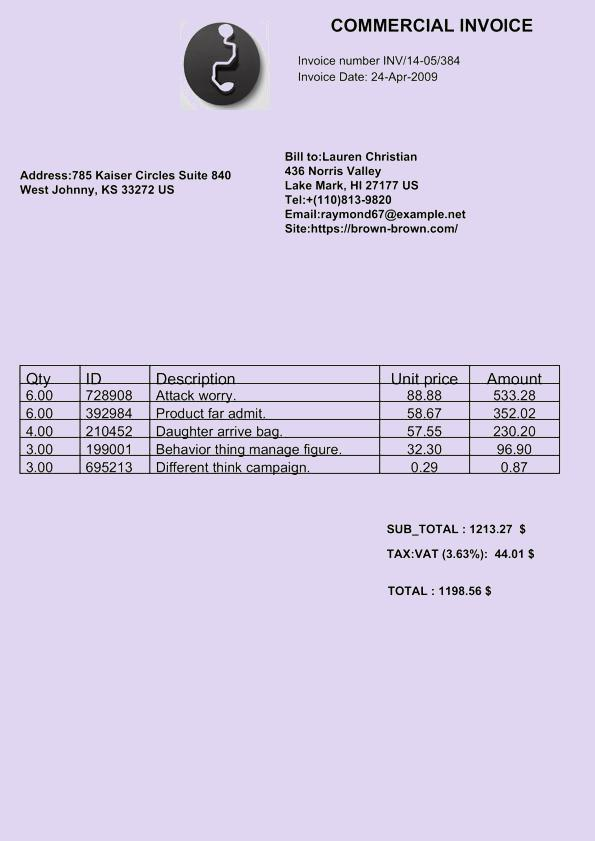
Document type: Invoice